Question: In what way does the history help explain the case?
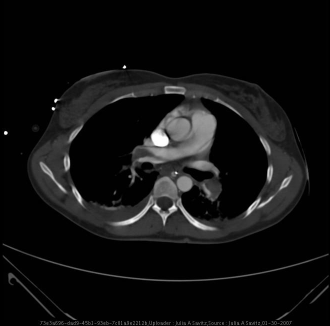
Answer: The patient's history of 42 year old active duty female required resuscitation, intubation after an episode of unresponsiveness with no evidence of trauma. is key in understanding the case.